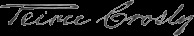
Signature of: peirce crosby